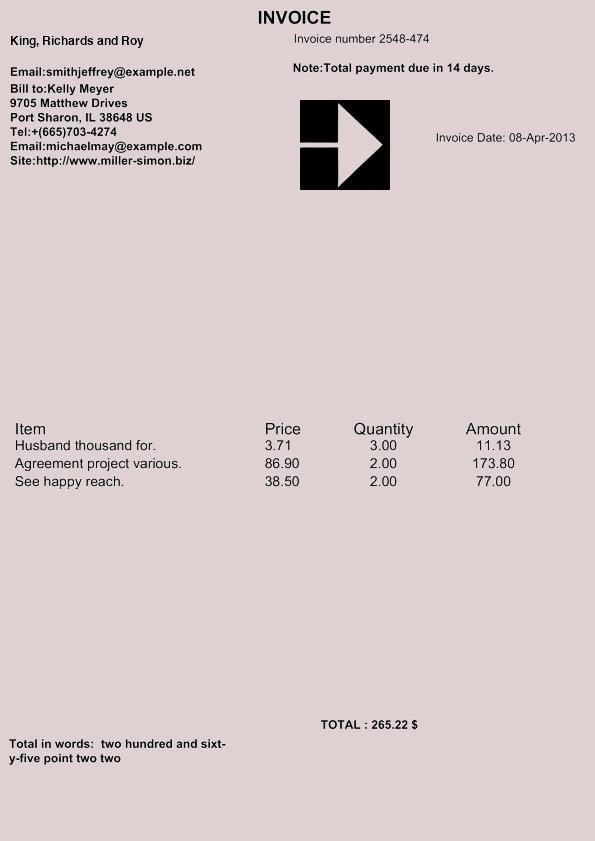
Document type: Invoice